Question: How does the patient history play a role?
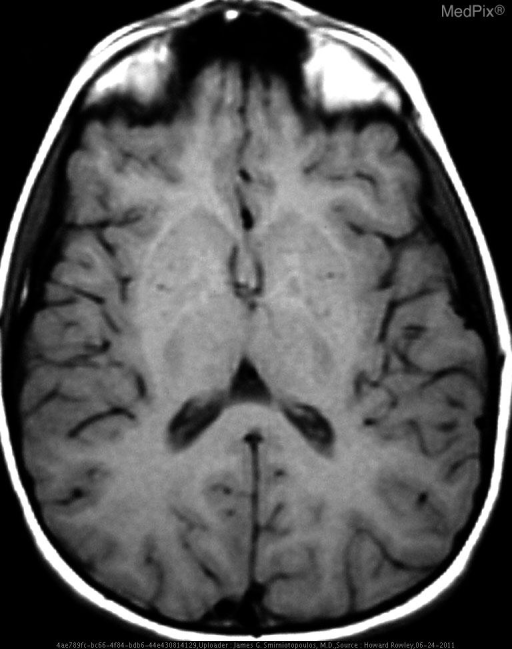
Answer: The patient's history of 5 y.o. girl with a history of gait problems presents with progressive dystonia and dysarthria, mild rigidity, and choreoathetosis.  No Hx of seizures, infection, etc. is key in understanding the case.